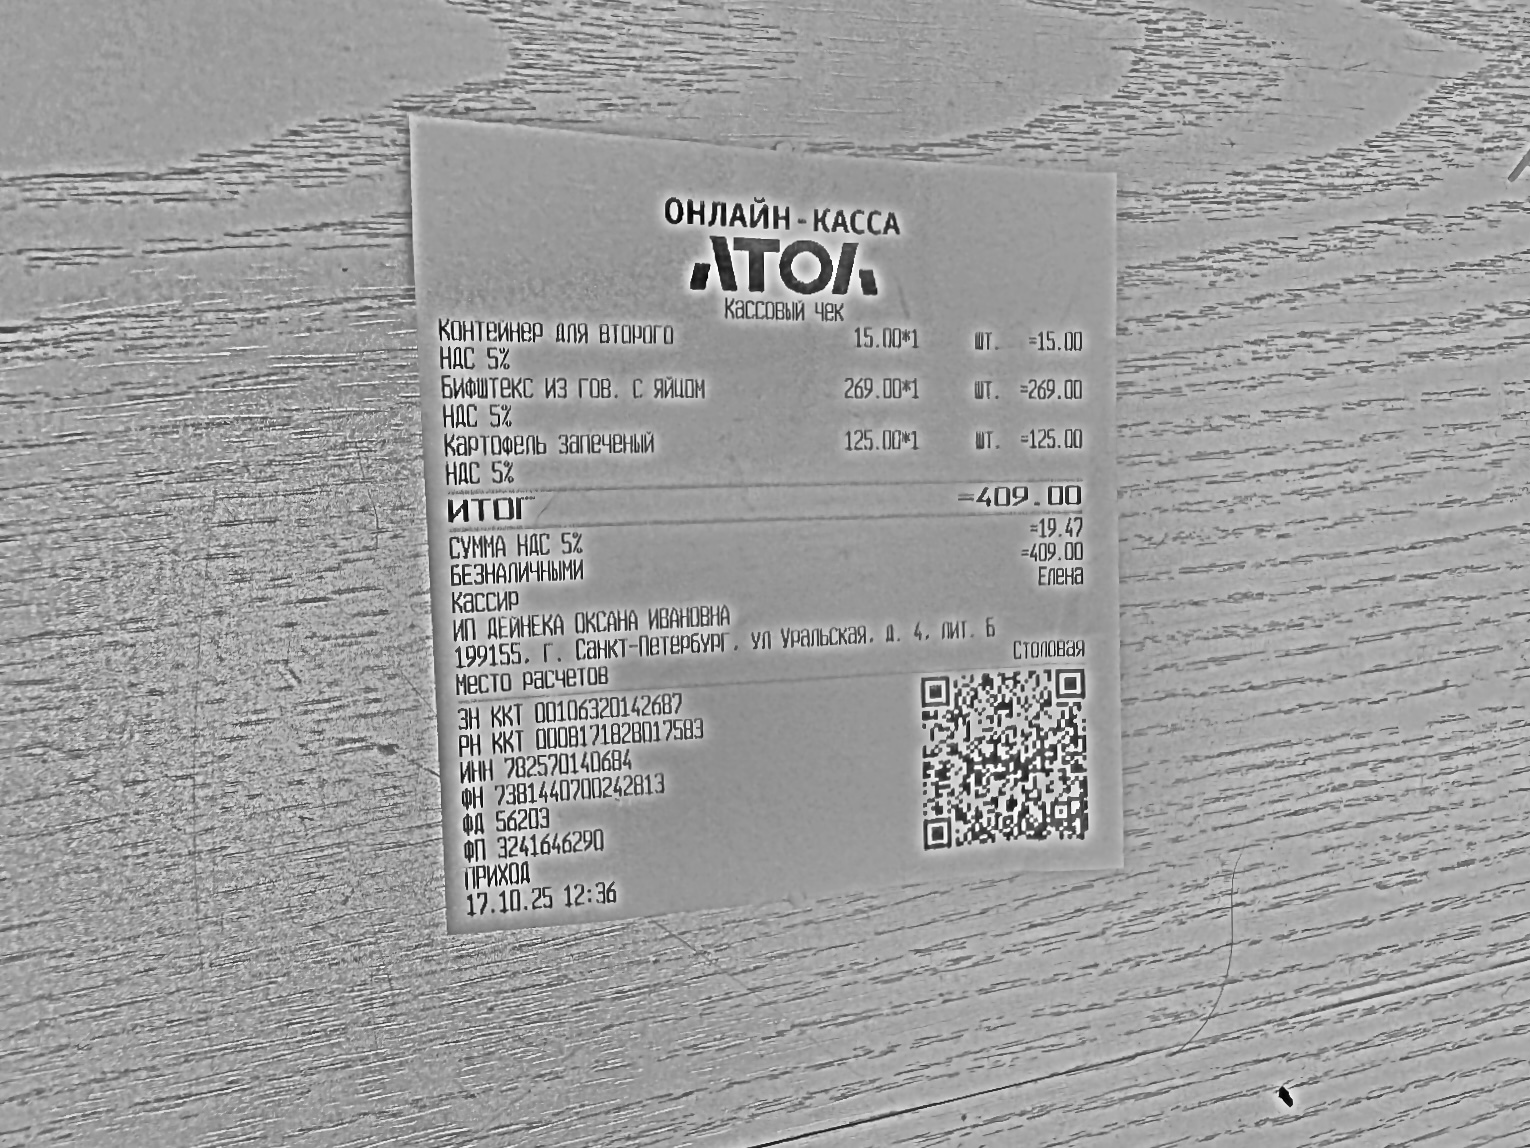
Продавец: ИП ДЕЙНЕКА ОКСАНА ИВАНОВНА
ИНН: 782570140684
Дата: 17.10.25
Товары: Контейнер для второго; Бифштекс из гов. с яйцом; Картофель запеченый
Количество: 1; 1; 1
Цена: 15.00; 269.00; 125.00
Сумма: 15.00; 269.00; 125.00
Итого: 409.00